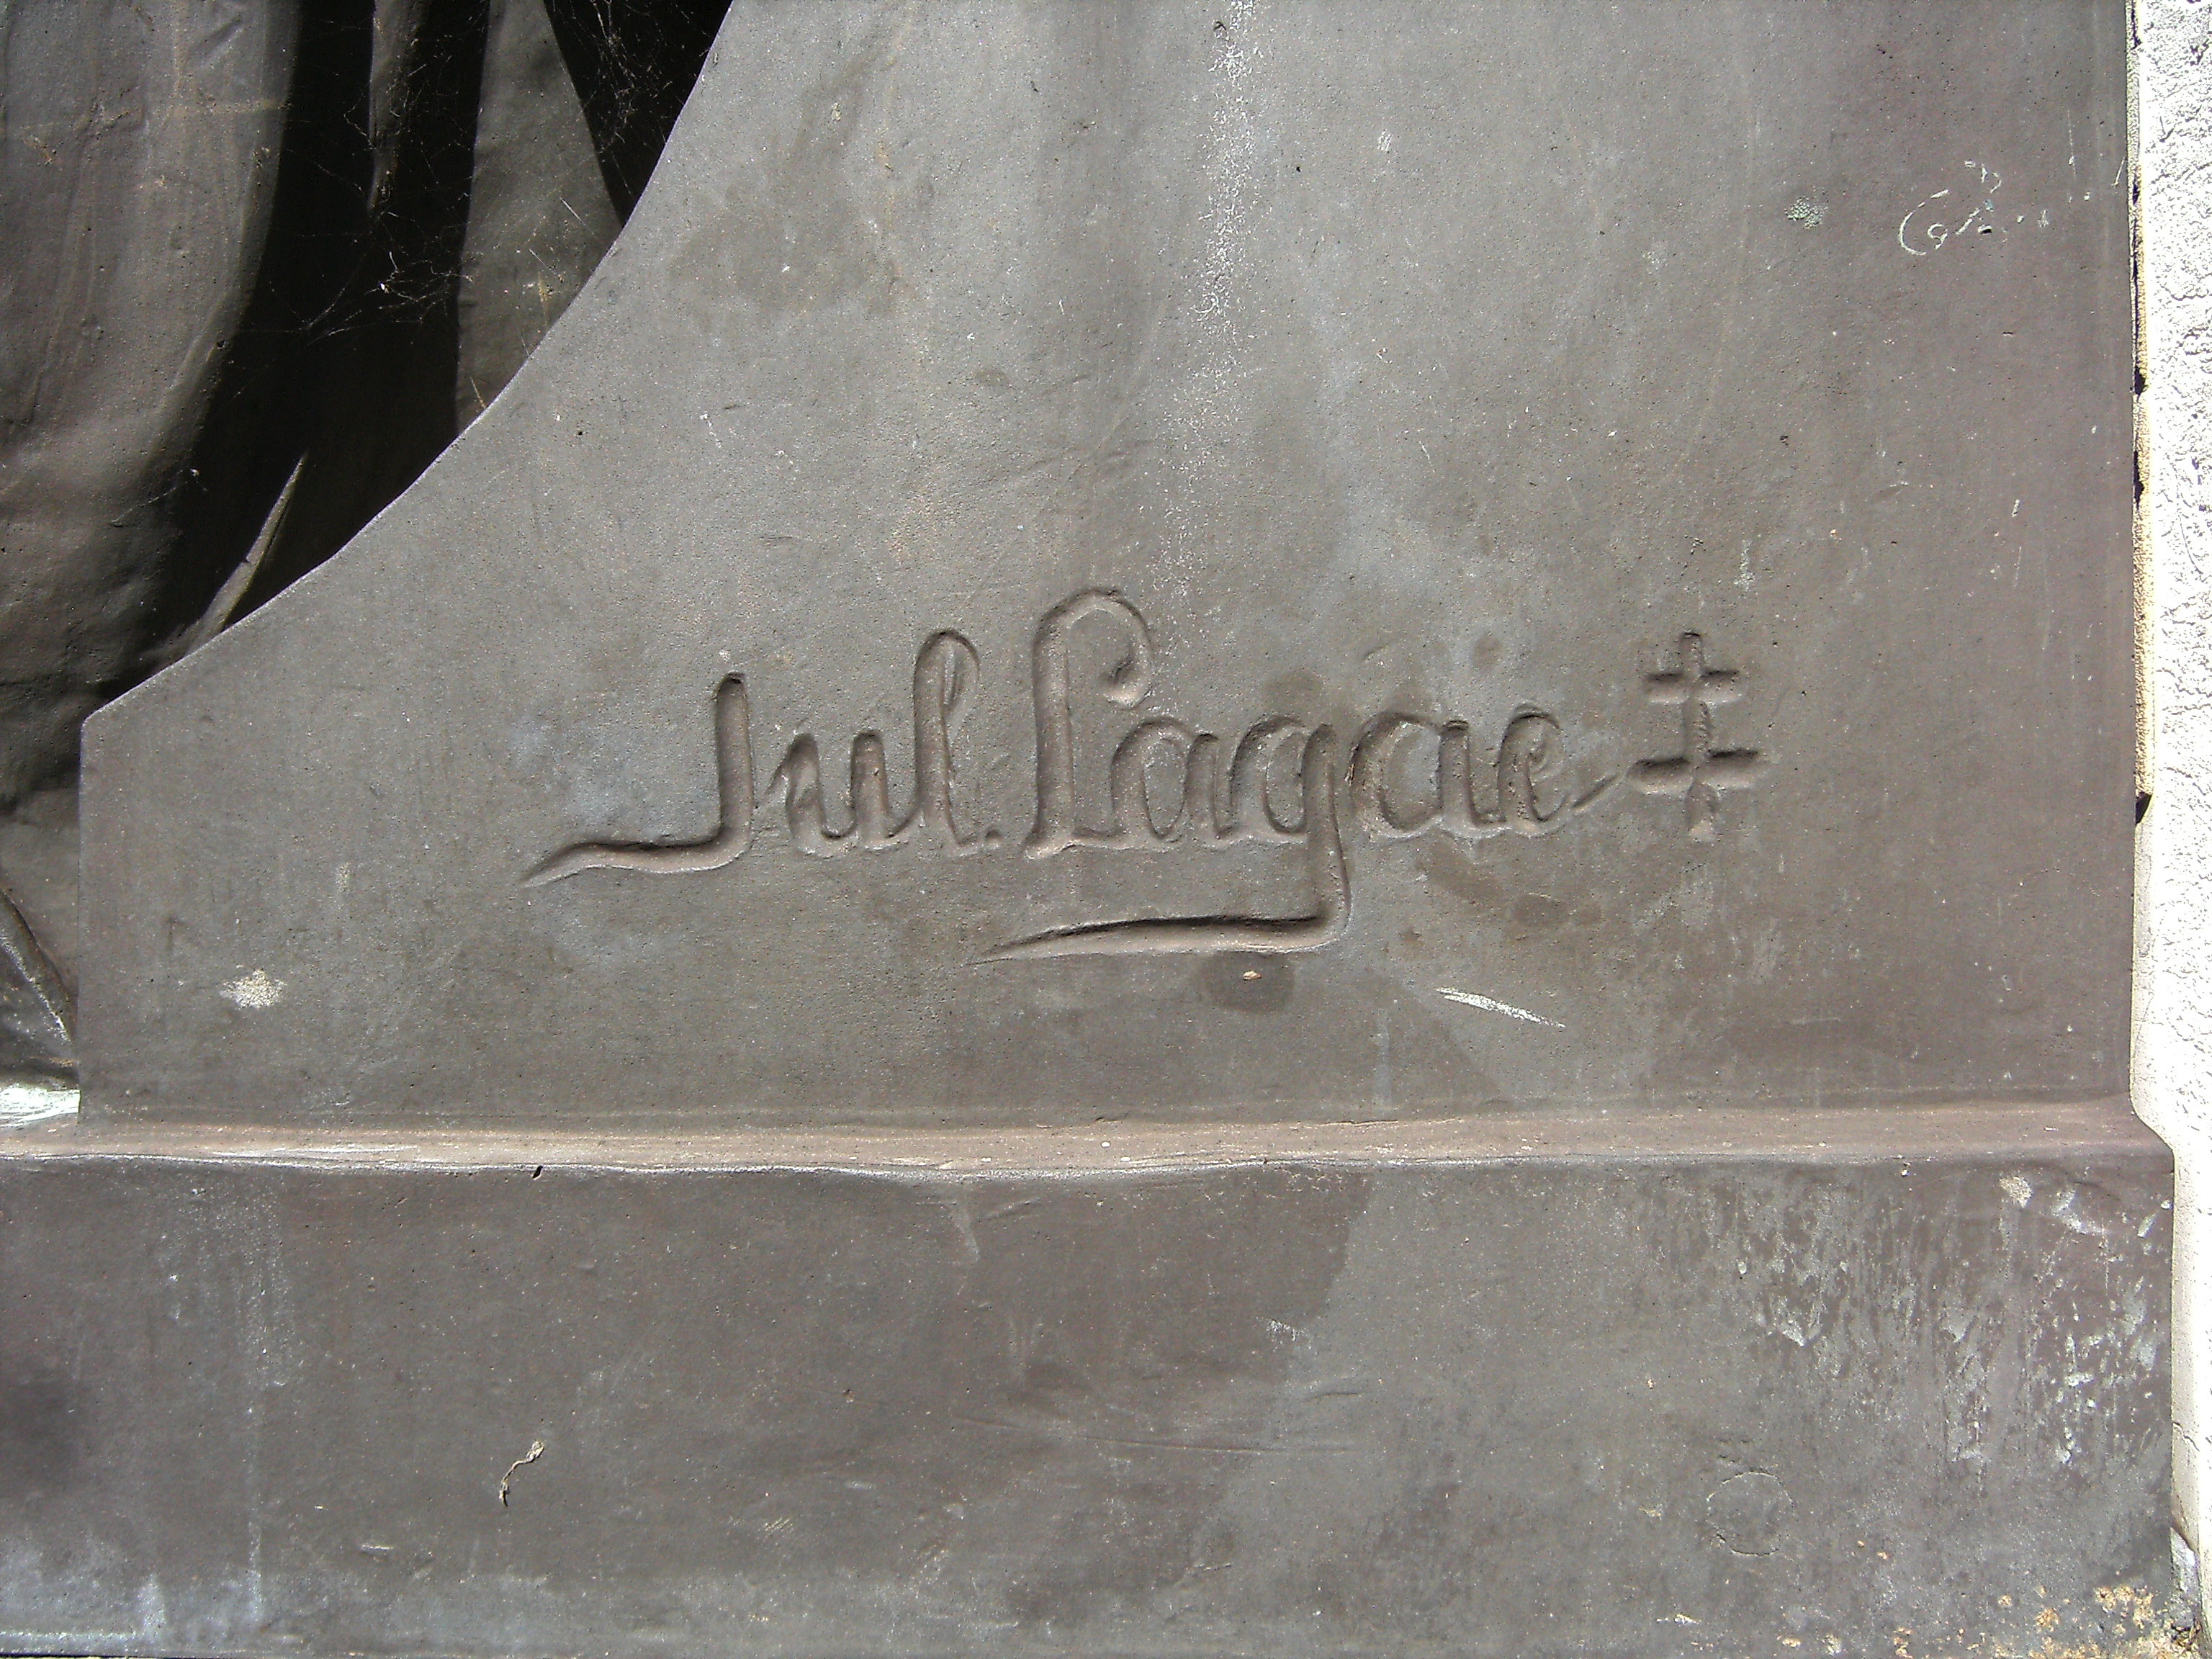
Signature of: jules lagae